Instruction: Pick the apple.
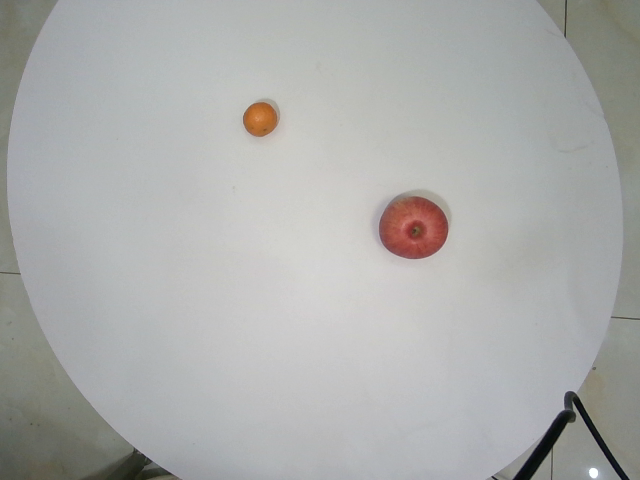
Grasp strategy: vertical